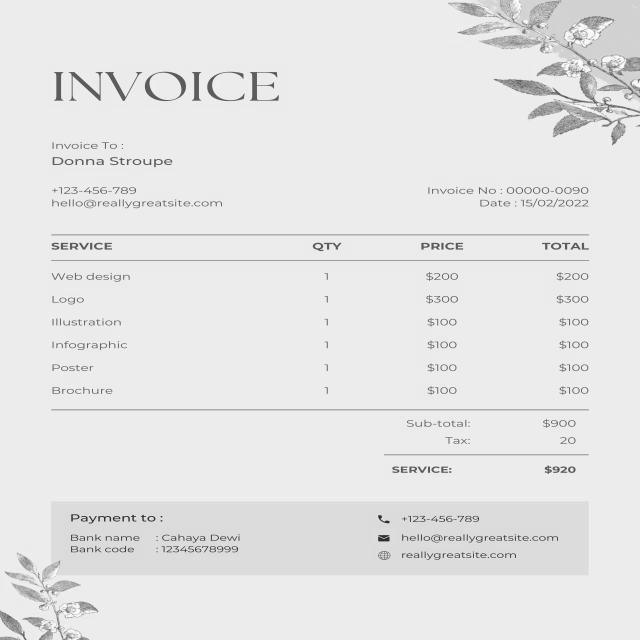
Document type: Invoice